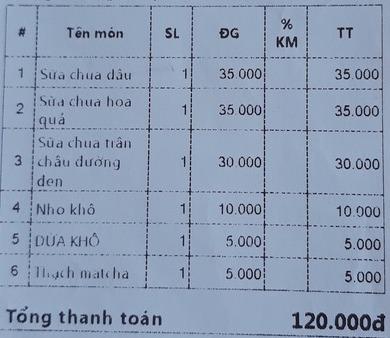
<table>
<tr>
<th>#</th>
<th>Tên món</th>
<th>SL</th>
<th>ĐG</th>
<th>% KM</th>
<th>TT</th>
</tr>
<tr>
<td>1</td>
<td>Sữa chua dâu</td>
<td>1</td>
<td>35.000</td>
<td></td>
<td>35.000</td>
</tr>
<tr>
<td>2</td>
<td>Sữa chua hoa quả</td>
<td>1</td>
<td>35.000</td>
<td></td>
<td>35.000</td>
</tr>
<tr>
<td>3</td>
<td>Sữa chua trân châu đường đen</td>
<td>1</td>
<td>30.000</td>
<td></td>
<td>30.000</td>
</tr>
<tr>
<td>4</td>
<td>Nho khô</td>
<td>1</td>
<td>10.000</td>
<td></td>
<td>10.000</td>
</tr>
<tr>
<td>5</td>
<td>DỪA KHÔ</td>
<td>1</td>
<td>5.000</td>
<td></td>
<td>5.000</td>
</tr>
<tr>
<td>6</td>
<td>Thạch matcha</td>
<td>1</td>
<td>5.000</td>
<td></td>
<td>5.000</td>
</tr>
</table>
Tổng thanh toán 120.000đ